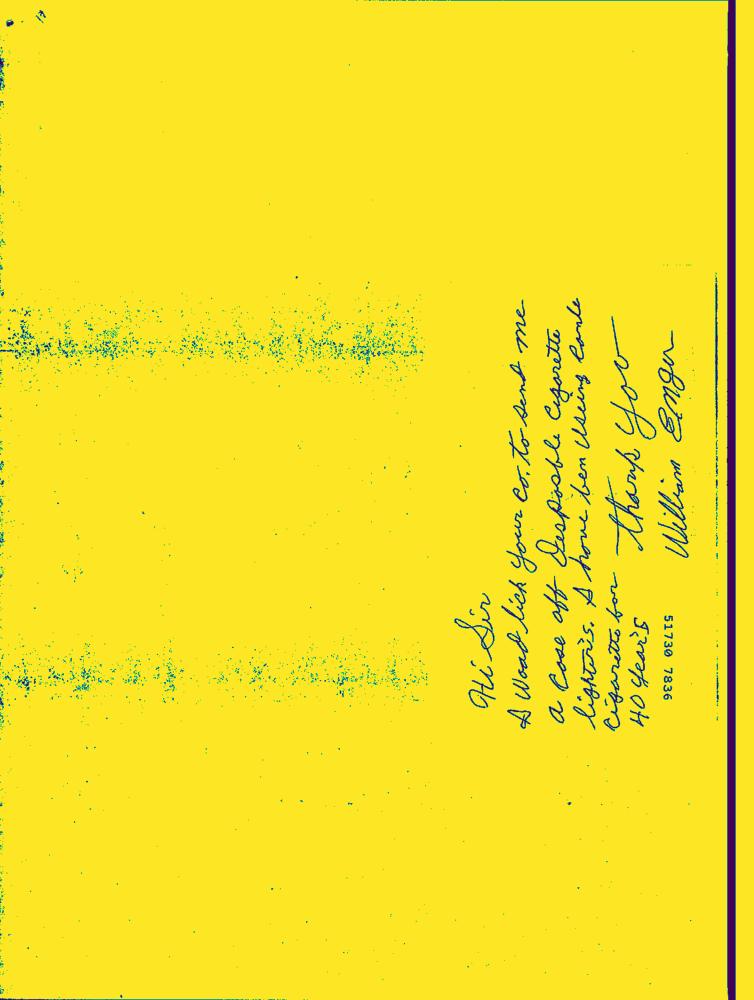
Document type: Hand-Written